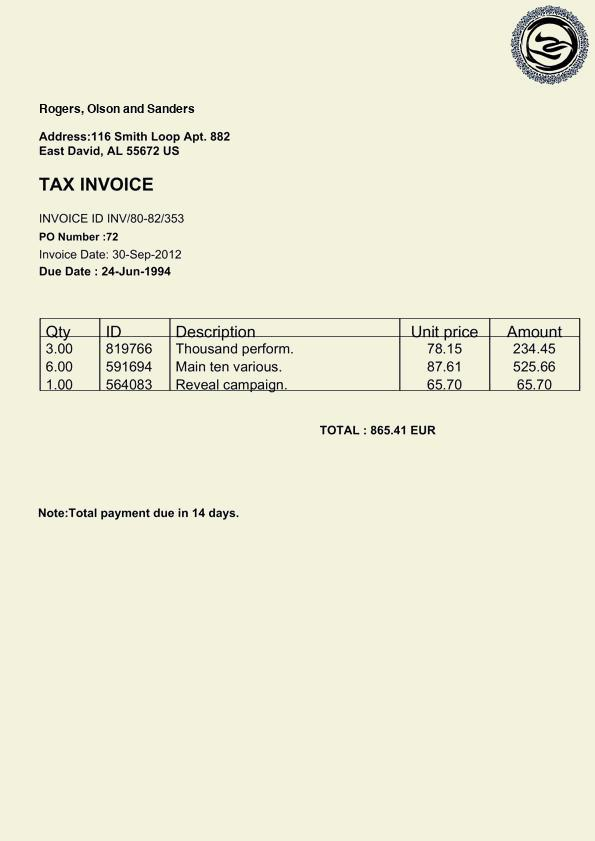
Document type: Invoice